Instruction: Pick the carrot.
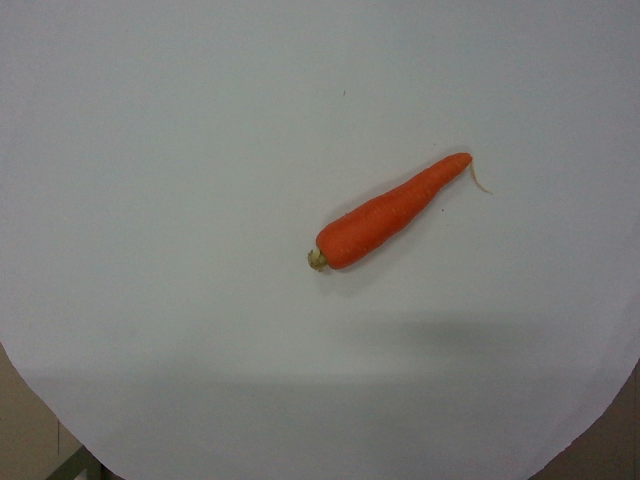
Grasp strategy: vertical